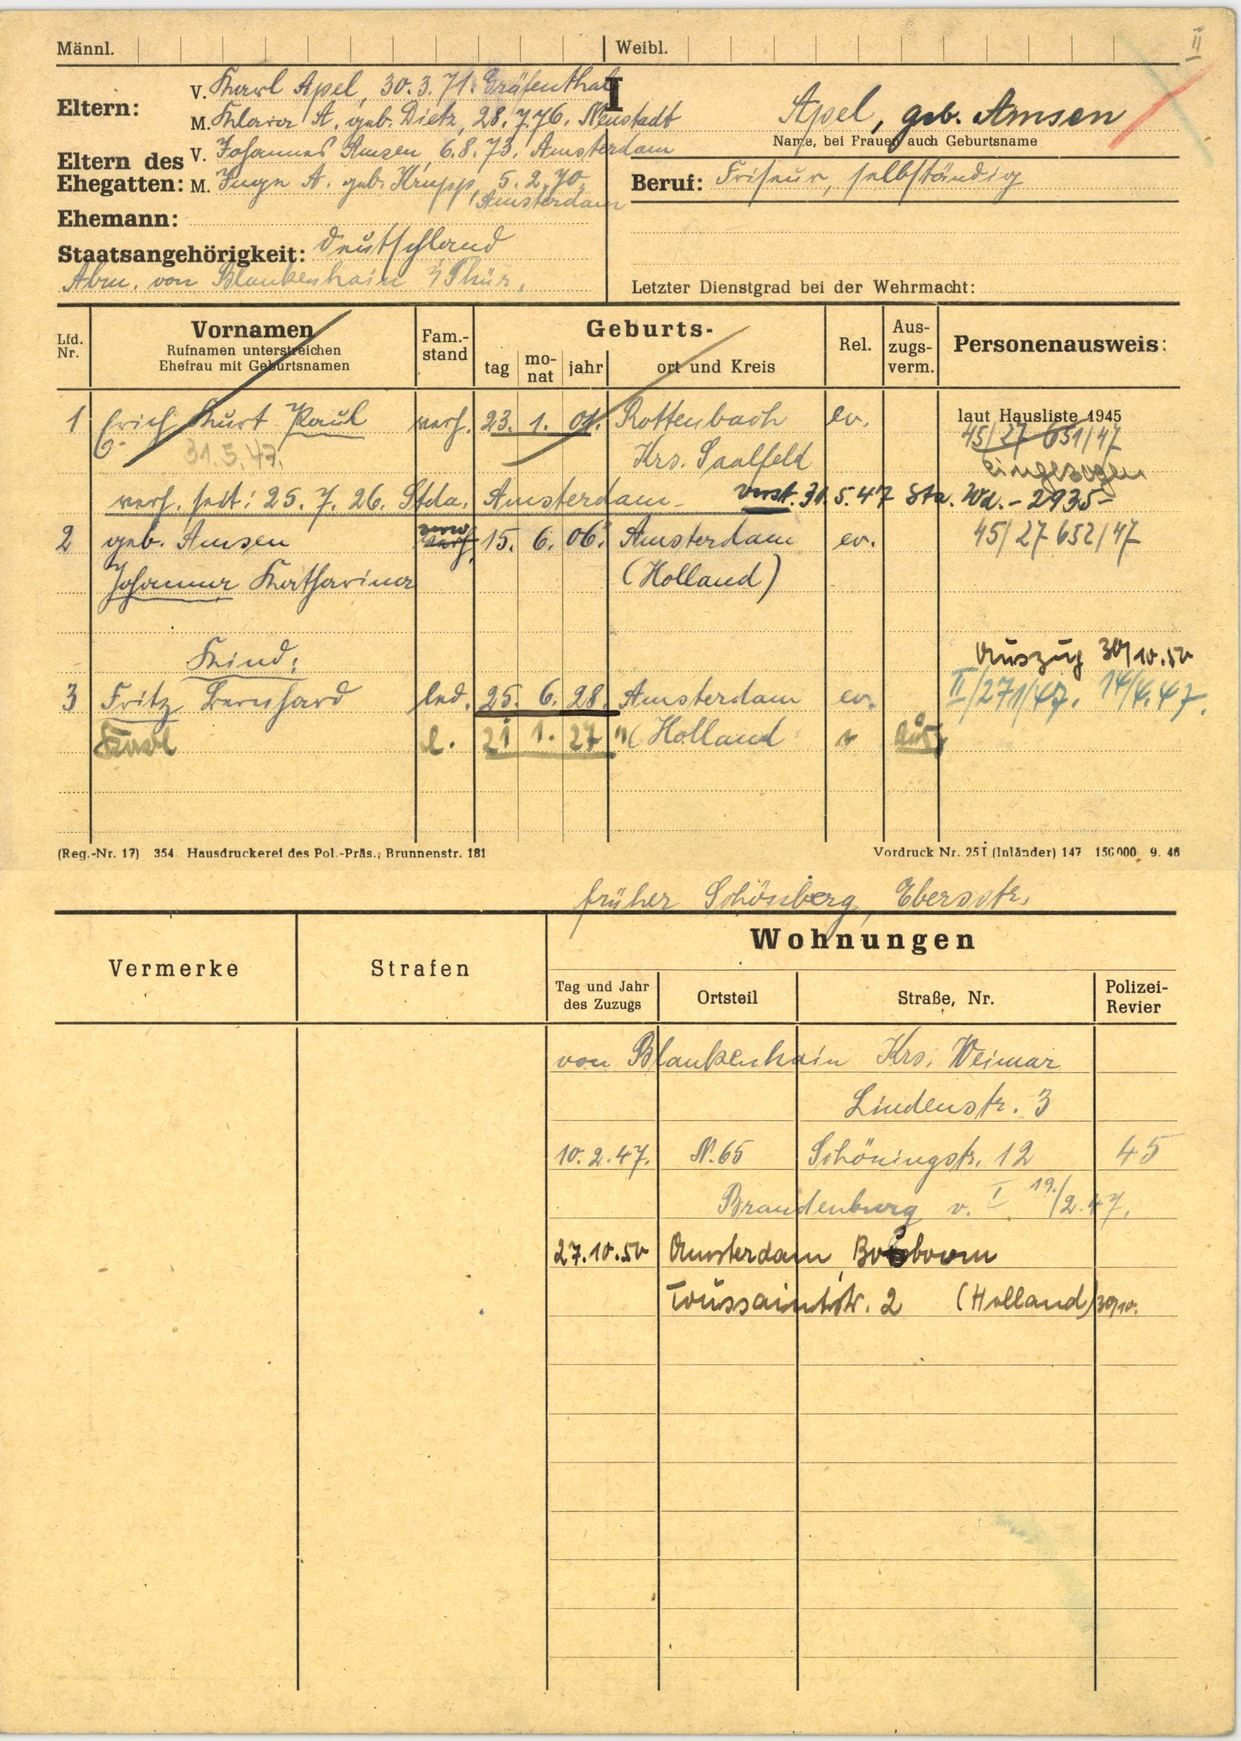
Apel, geb. Amsen